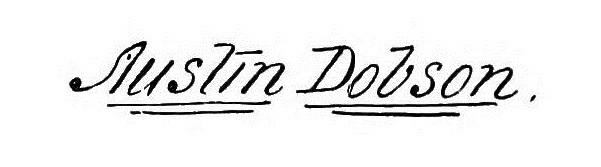
Signature of: austin dobson